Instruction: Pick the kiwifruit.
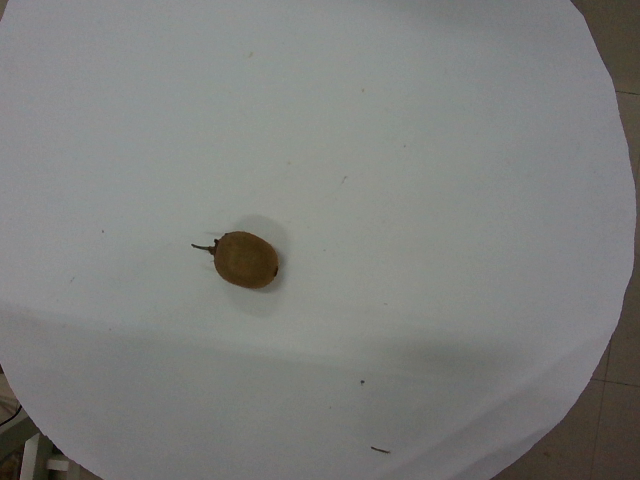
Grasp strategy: vertical